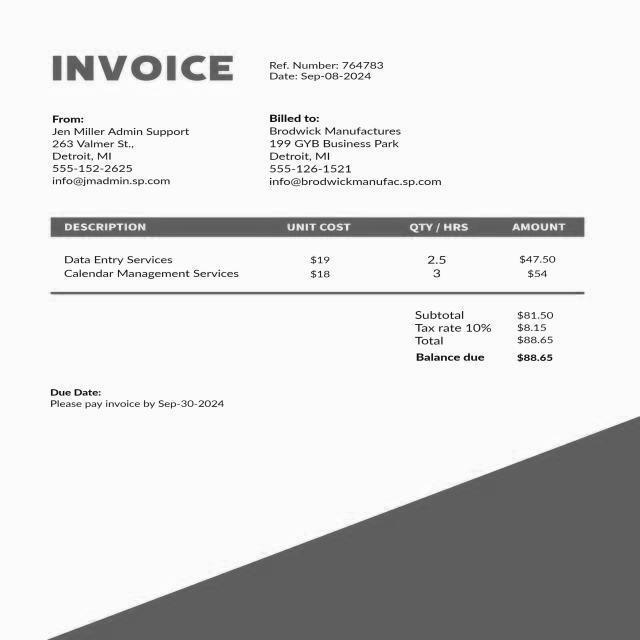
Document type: Invoice